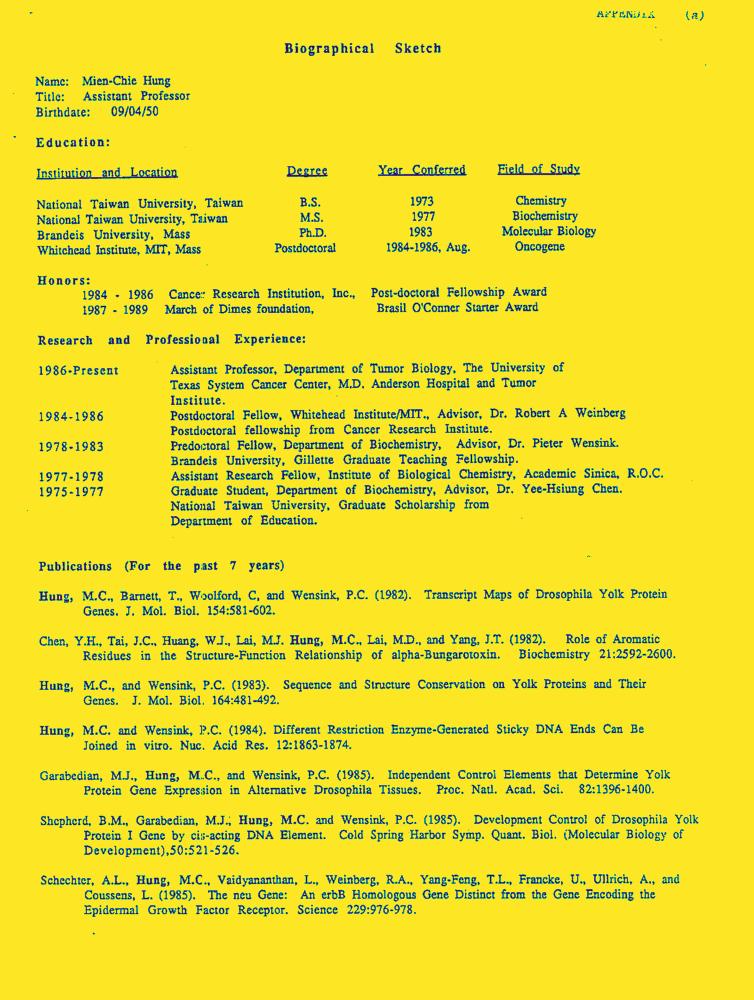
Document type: Resume-Doc